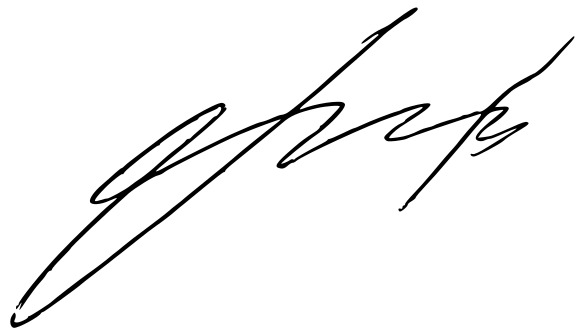
Signature of: bolesław piecha